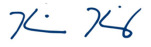
Signature of: kevin kiley